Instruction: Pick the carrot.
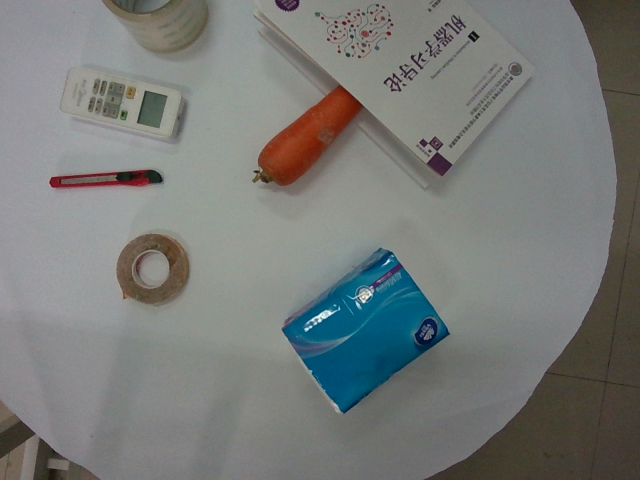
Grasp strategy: vertical